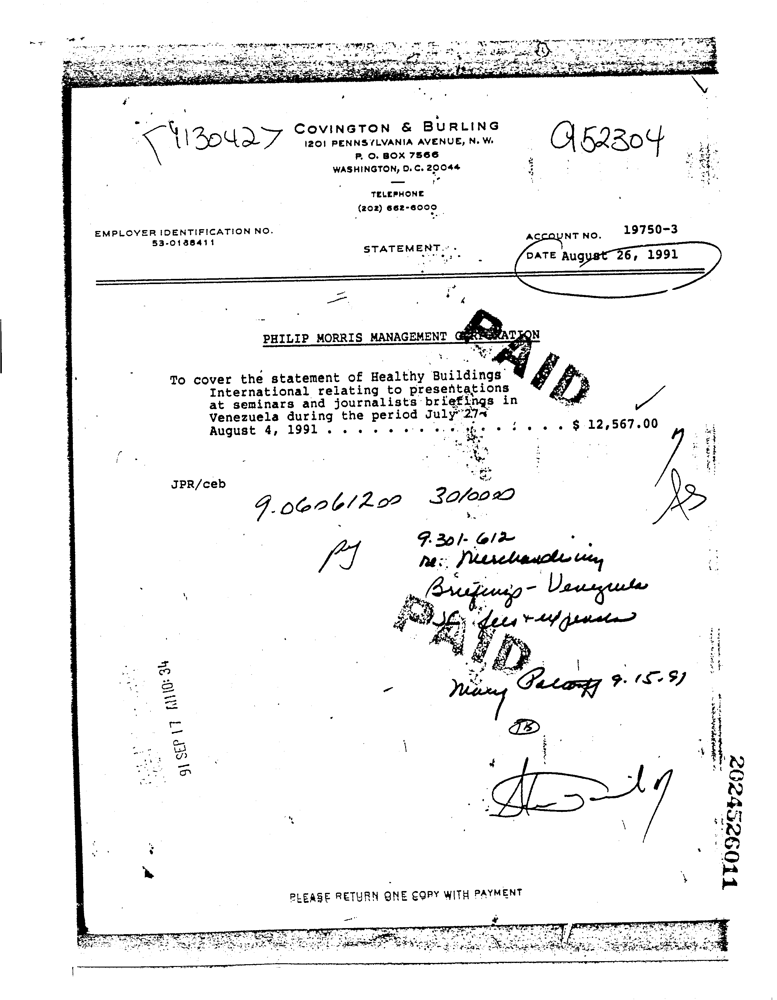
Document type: Invoice